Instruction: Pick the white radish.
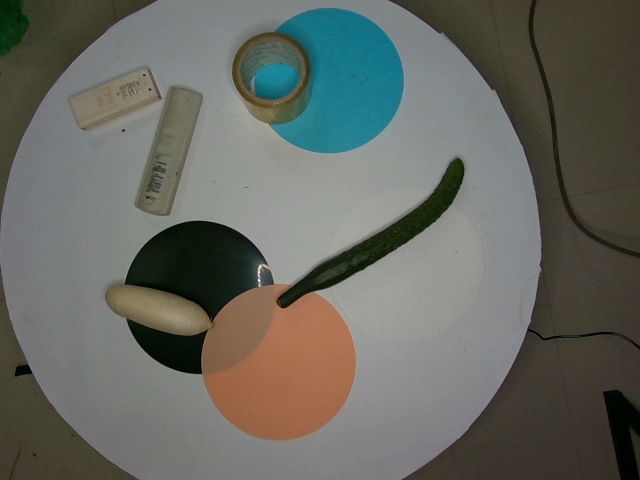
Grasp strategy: vertical